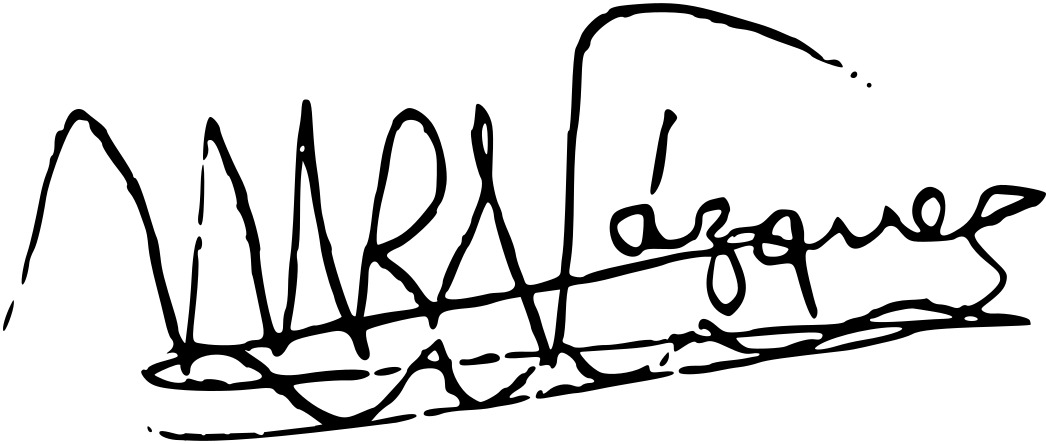
Signature of: mariano rodríguez vázquez